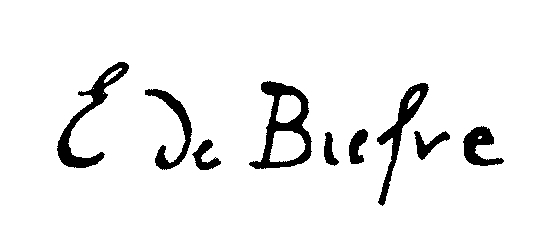
Signature of: edouard de bièfve